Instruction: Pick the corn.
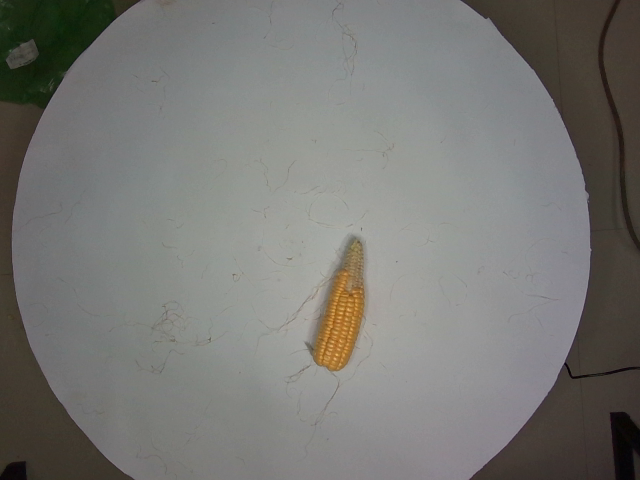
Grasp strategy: vertical